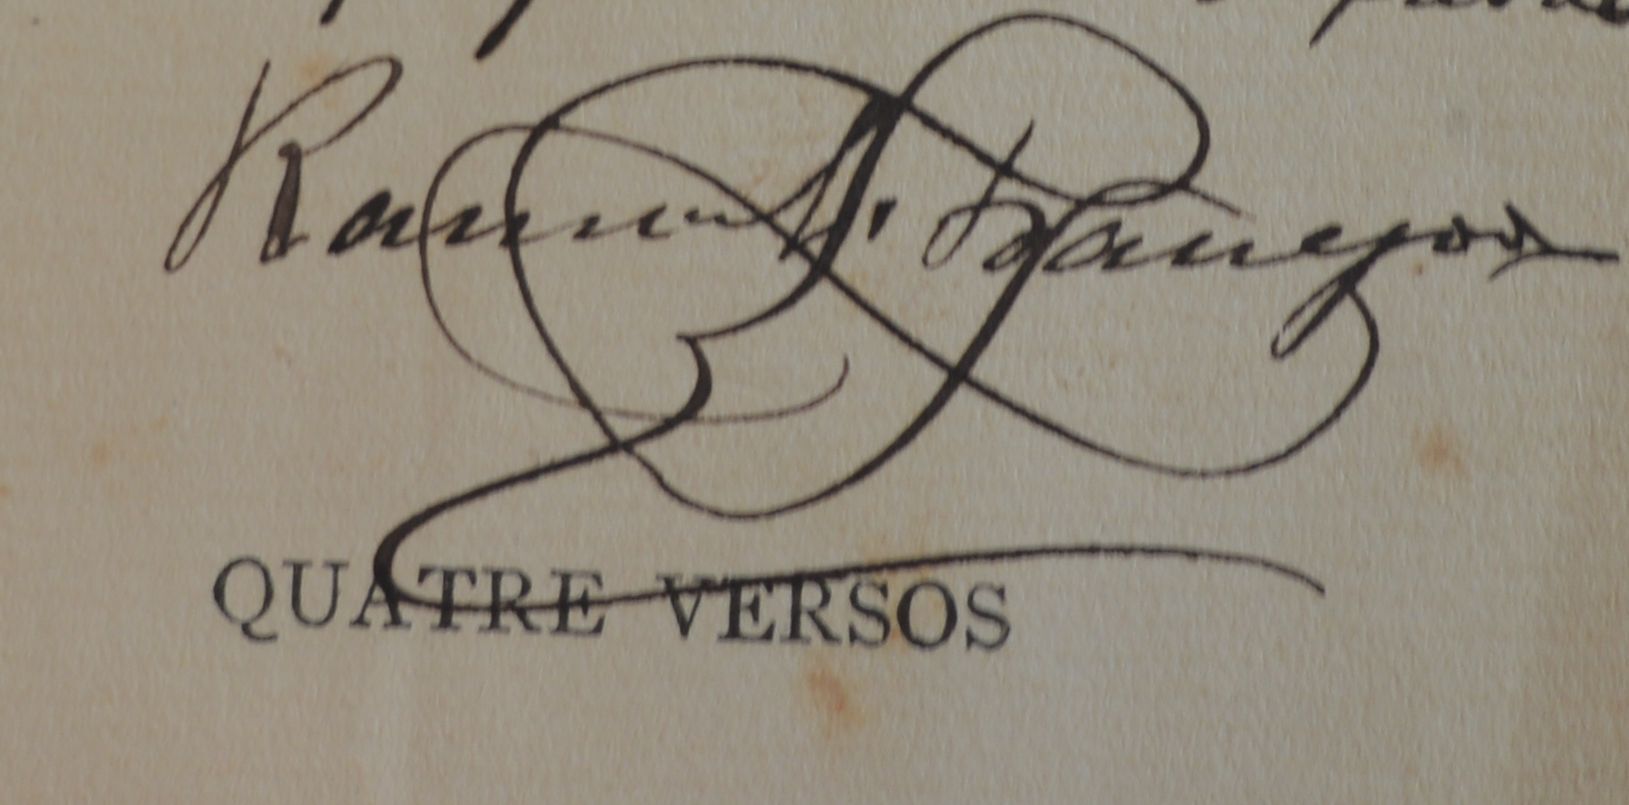
Signature of: ramon enric bassegoda i amigó